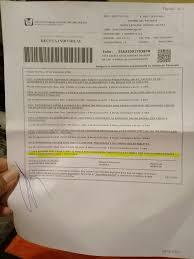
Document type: Invoice